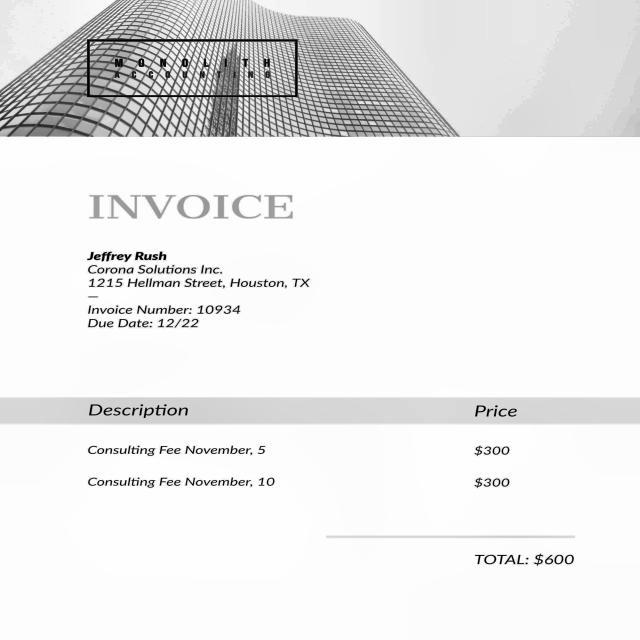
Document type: Invoice